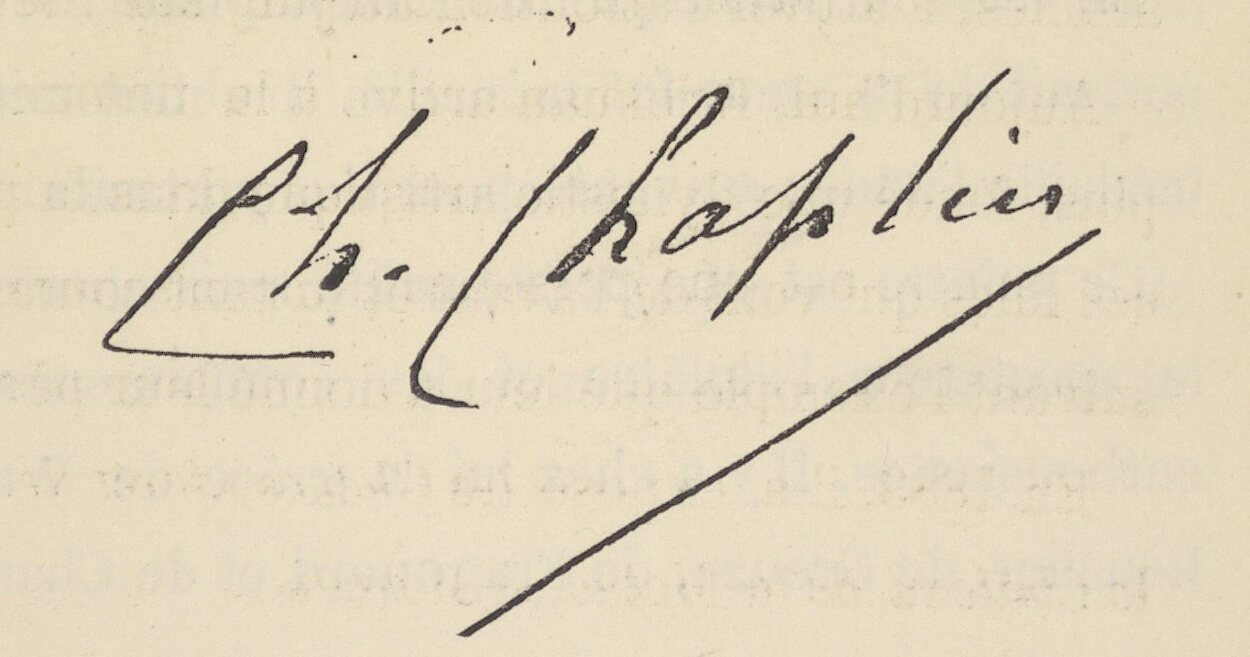
Signature of: charles joshua chaplin